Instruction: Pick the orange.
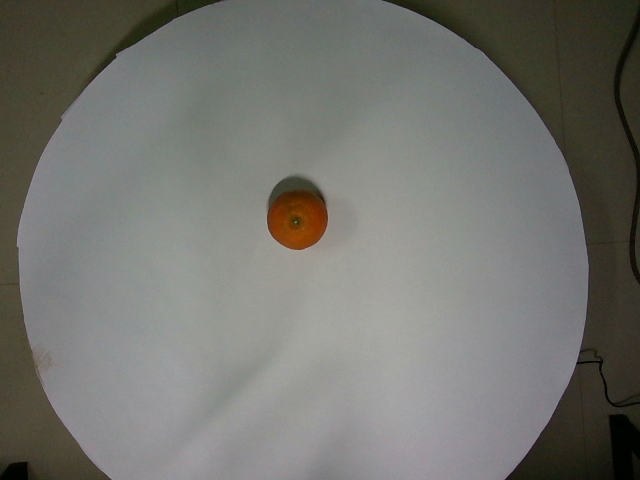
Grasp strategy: vertical